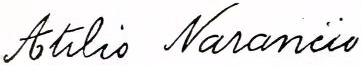
Signature of: atilio narancio